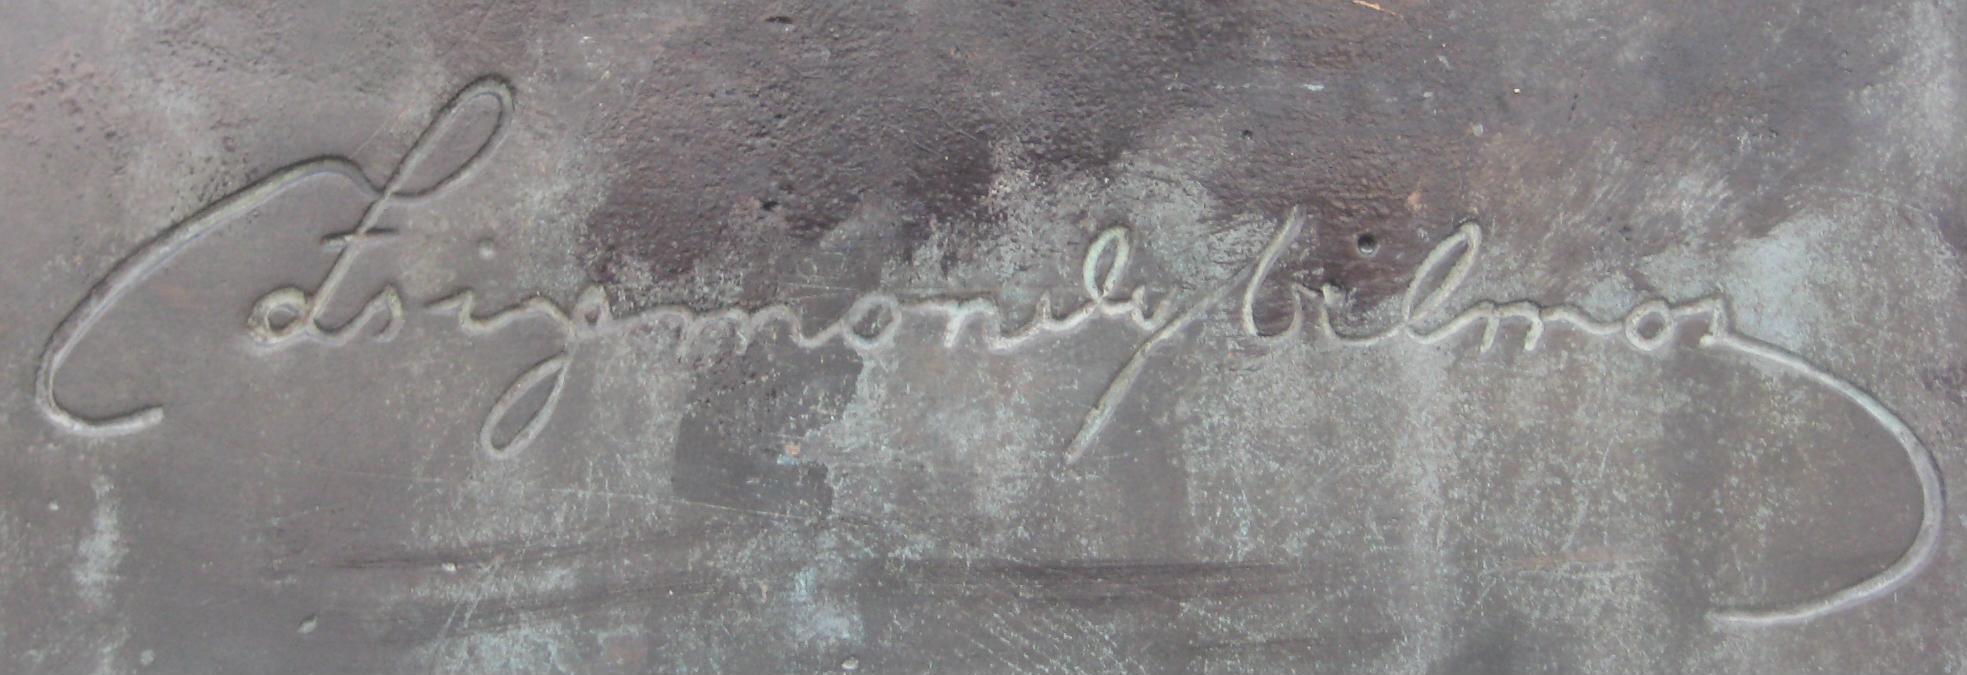
Signature of: vilmos zsigmondy